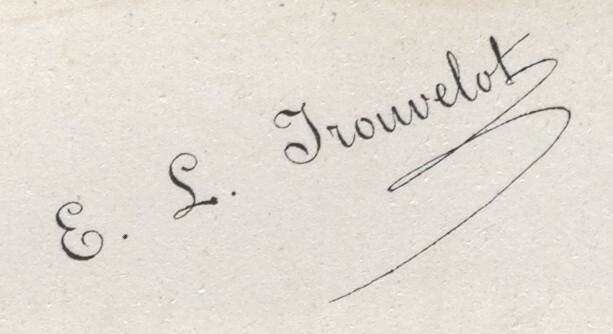
Signature of: étienne léopold trouvelot